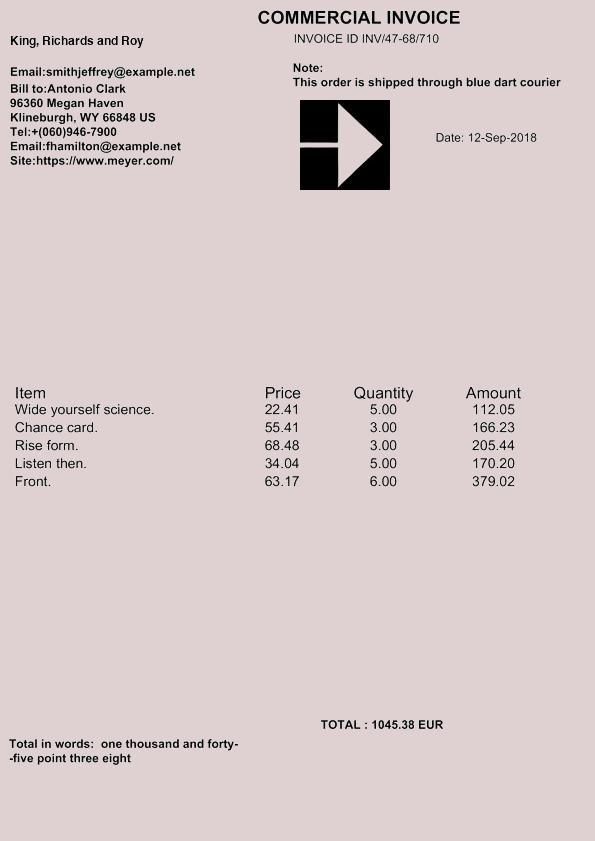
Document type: Invoice